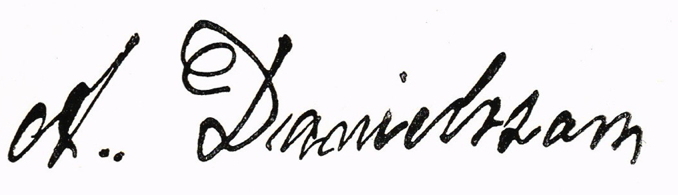
Signature of: august danielsson